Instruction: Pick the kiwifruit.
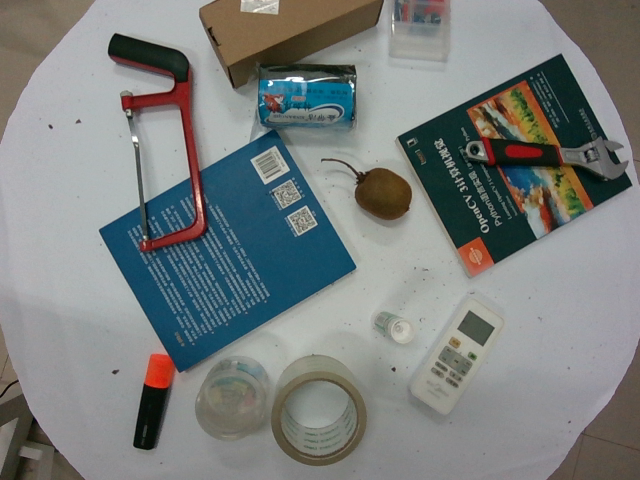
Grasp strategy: vertical